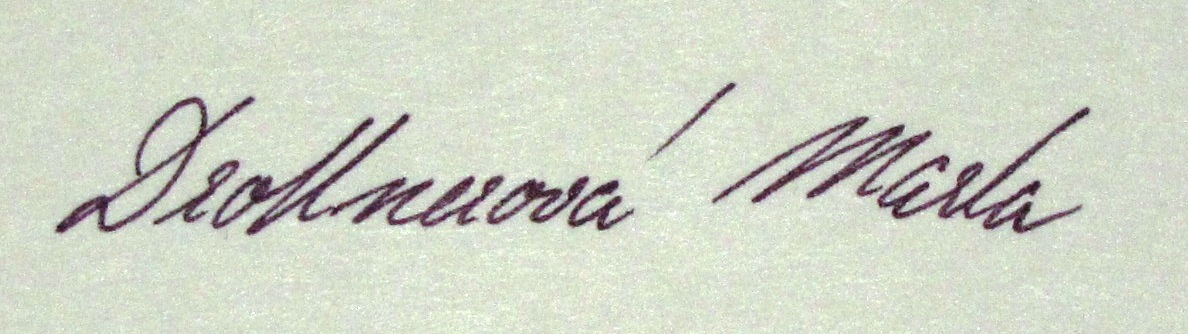
Signature of: marta drottnerová blažková